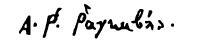
Signature of: alexandros rizos rangavis